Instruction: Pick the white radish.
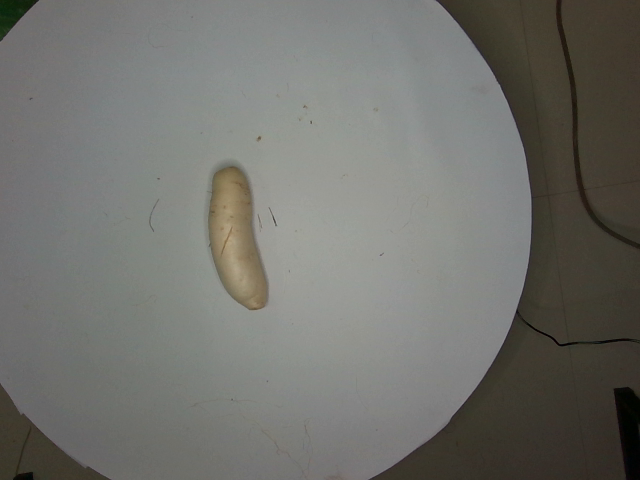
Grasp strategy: vertical